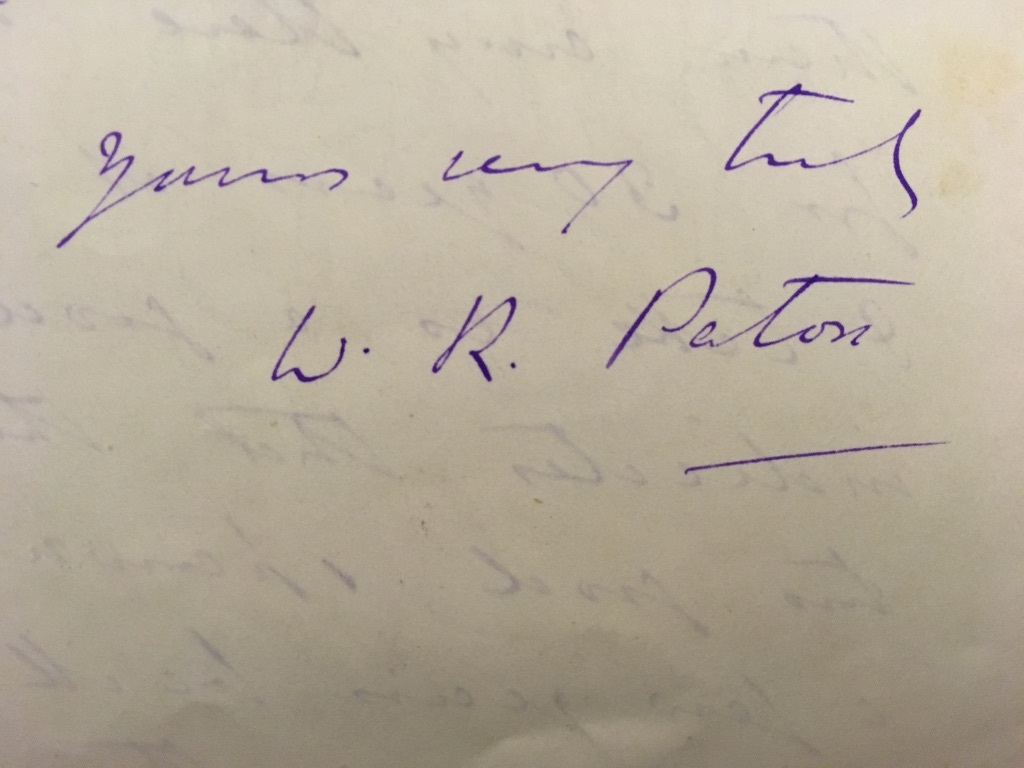
Signature of: william roger paton